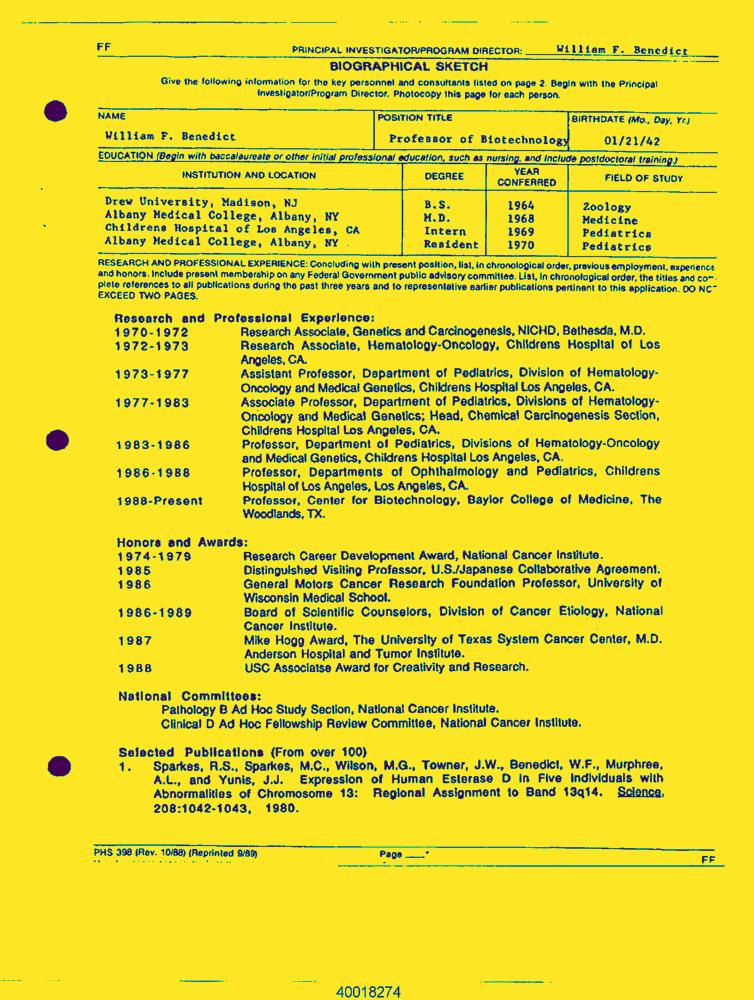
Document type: Resume-Doc